Question: What was observed in the imaging?
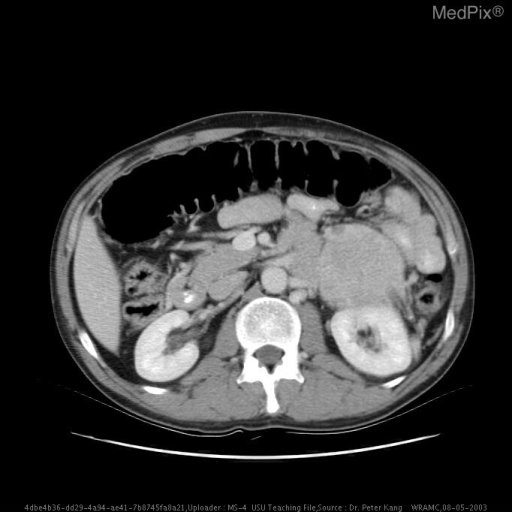
Answer: The imaging shows Abdominal CT demonstrates a mass adjacent to the left kidney with distinct borders.  There is no indication of a “claw” sign.  In-111 octreotide uptake fusion study demonstrates an area of increased uptake corresponding to the pararenal mass, and another area of increased uptake corresponding to a celiac lymph node. Abdominal CT demonstrates a mass adjacent to the left kidney with distinct borders.  There is no indication of a “claw” sign..